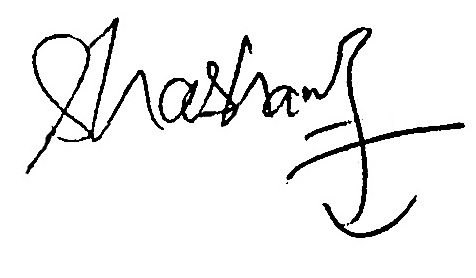
Signature of: shashank ketkar